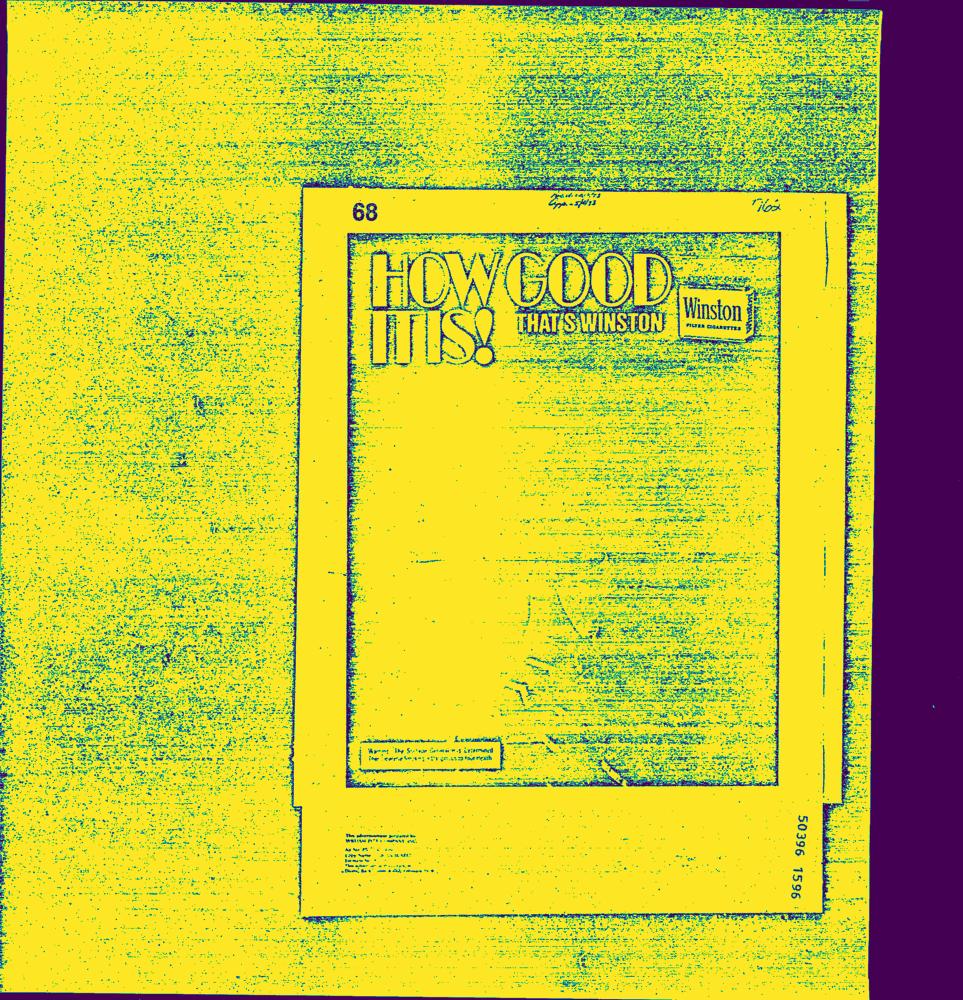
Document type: AD